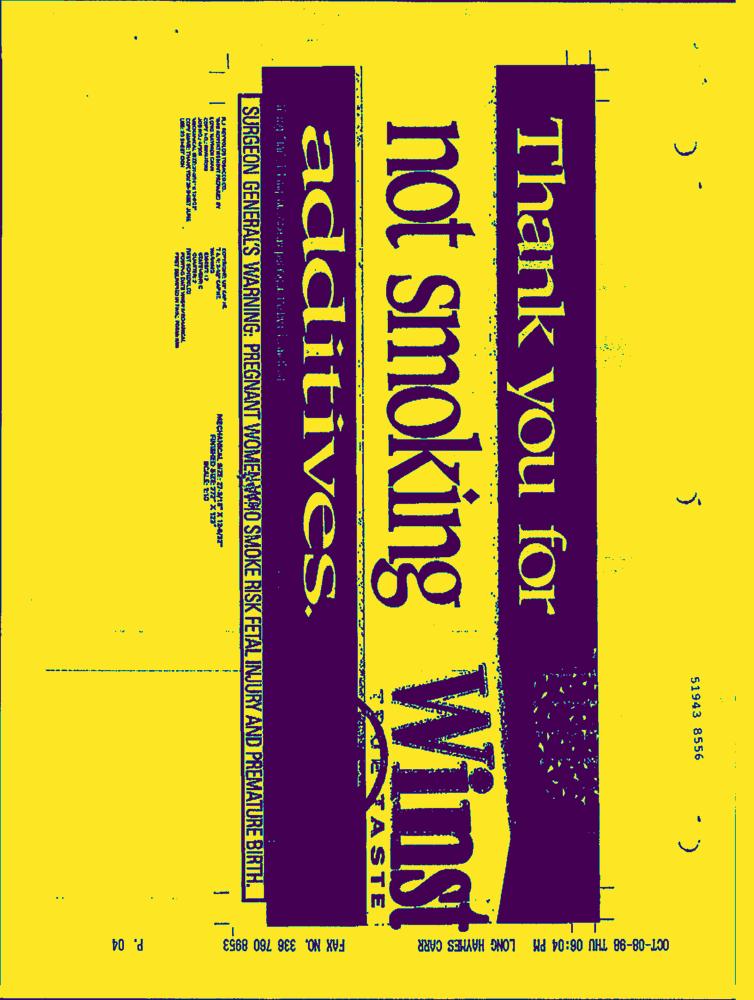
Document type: AD